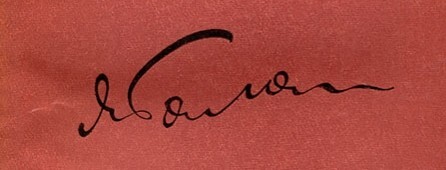
Signature of: yaroslav halan